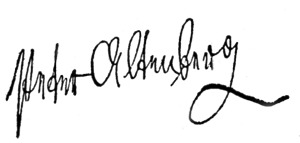
Signature of: peter altenberg